Question: What type of tax is indicated in the document, personal property or real estate?
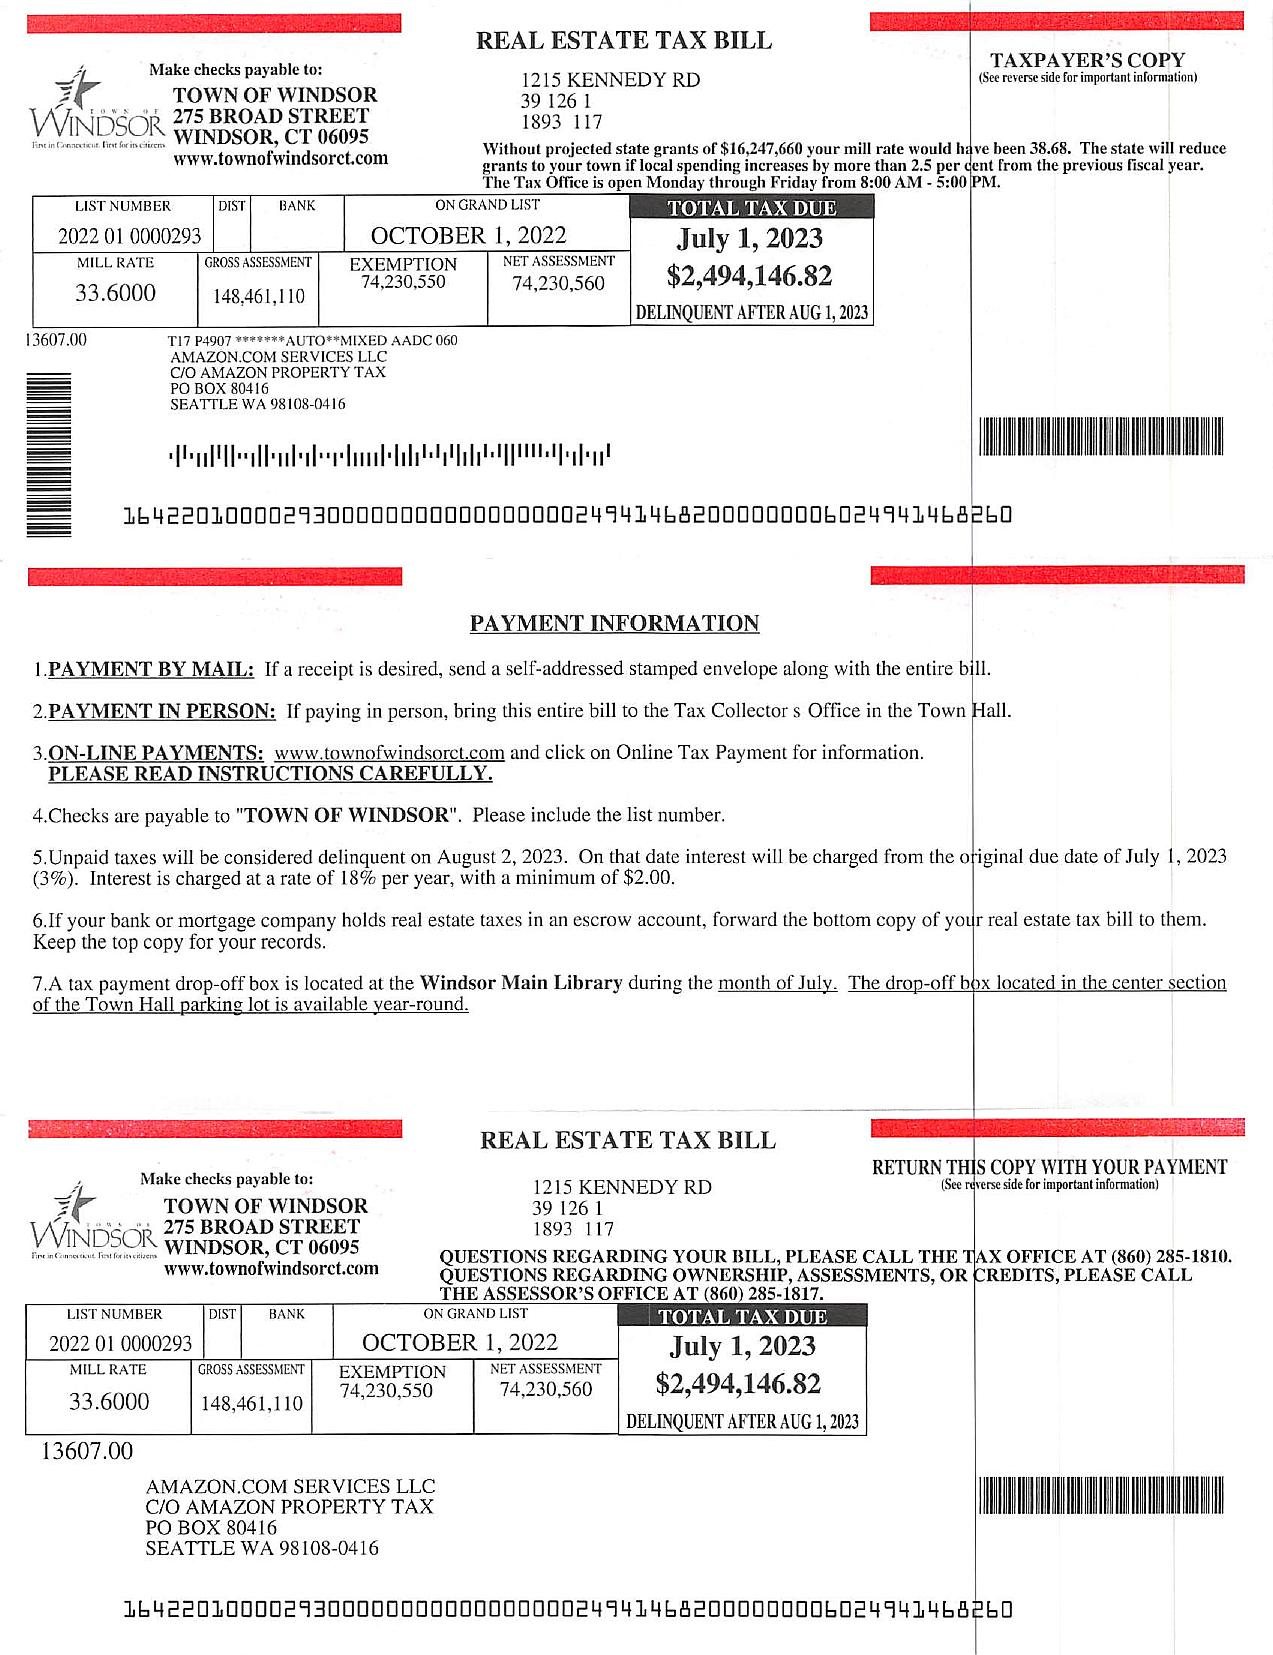
Answer: "REAL ESTATE TAX"